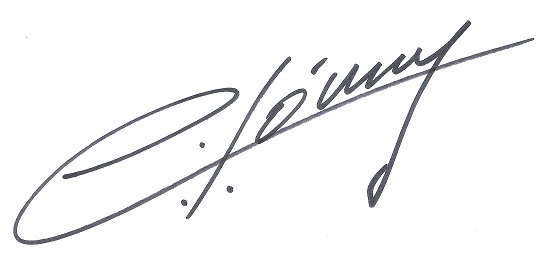
Signature of: oscar r gómez